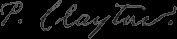
Signature of: philip clayton